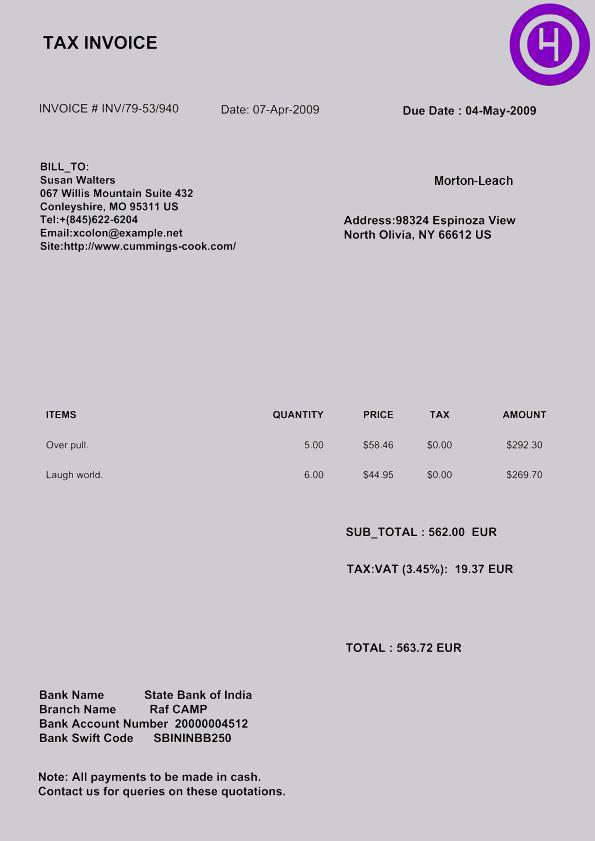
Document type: Invoice